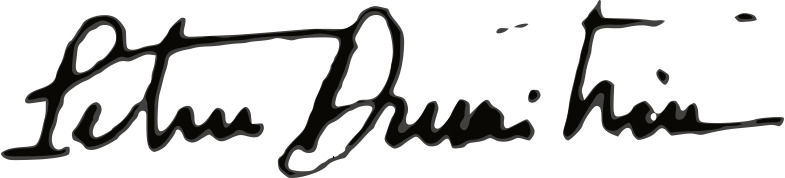
Signature of: petru dumitriu